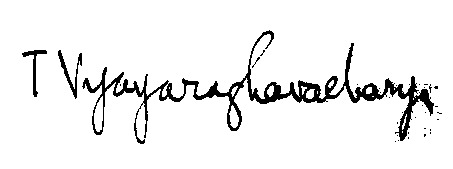
Signature of: thiruvalayangudi vijayaraghavacharya